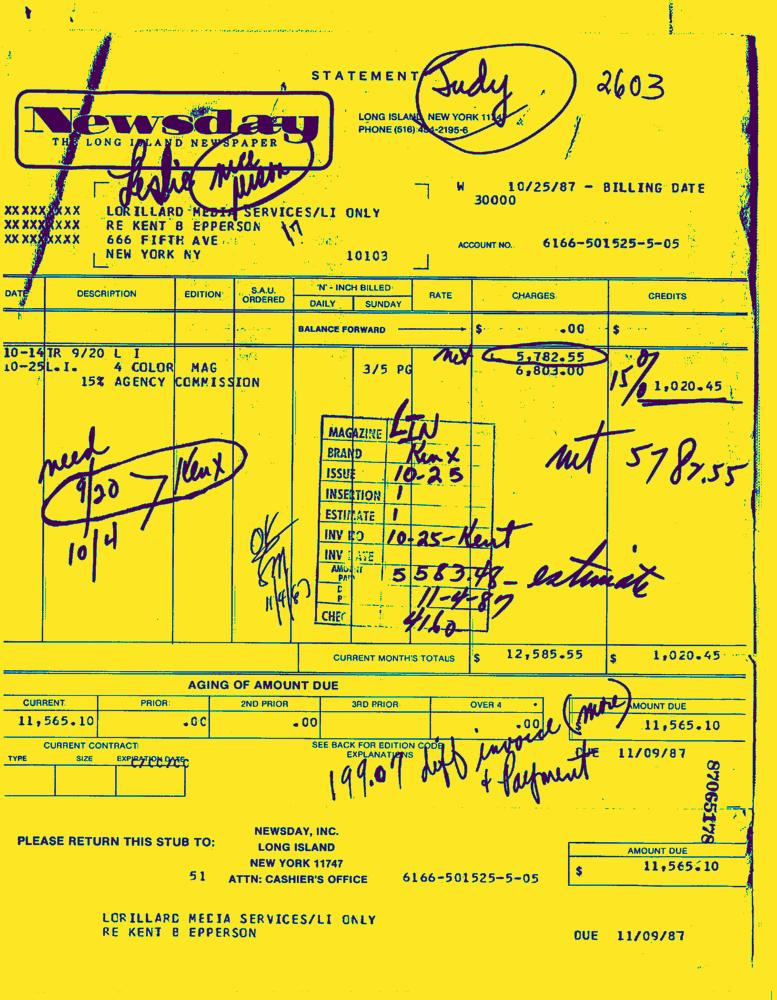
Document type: Invoice-Doc